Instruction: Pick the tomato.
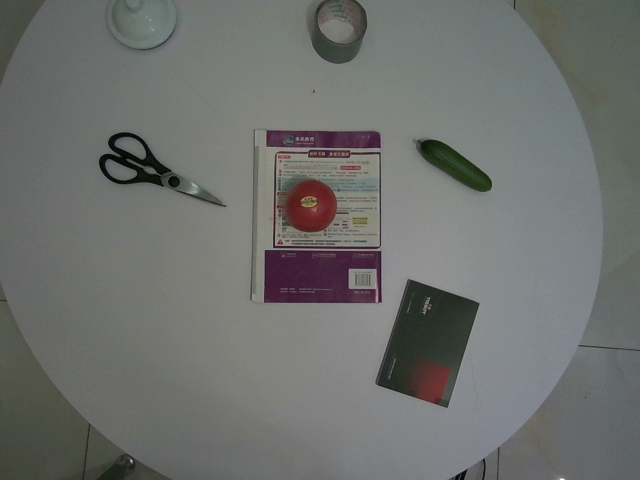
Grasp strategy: vertical